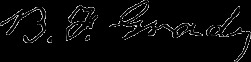
Signature of: benjamin f grady